Question: Can you provide the account number mentioned in the document?
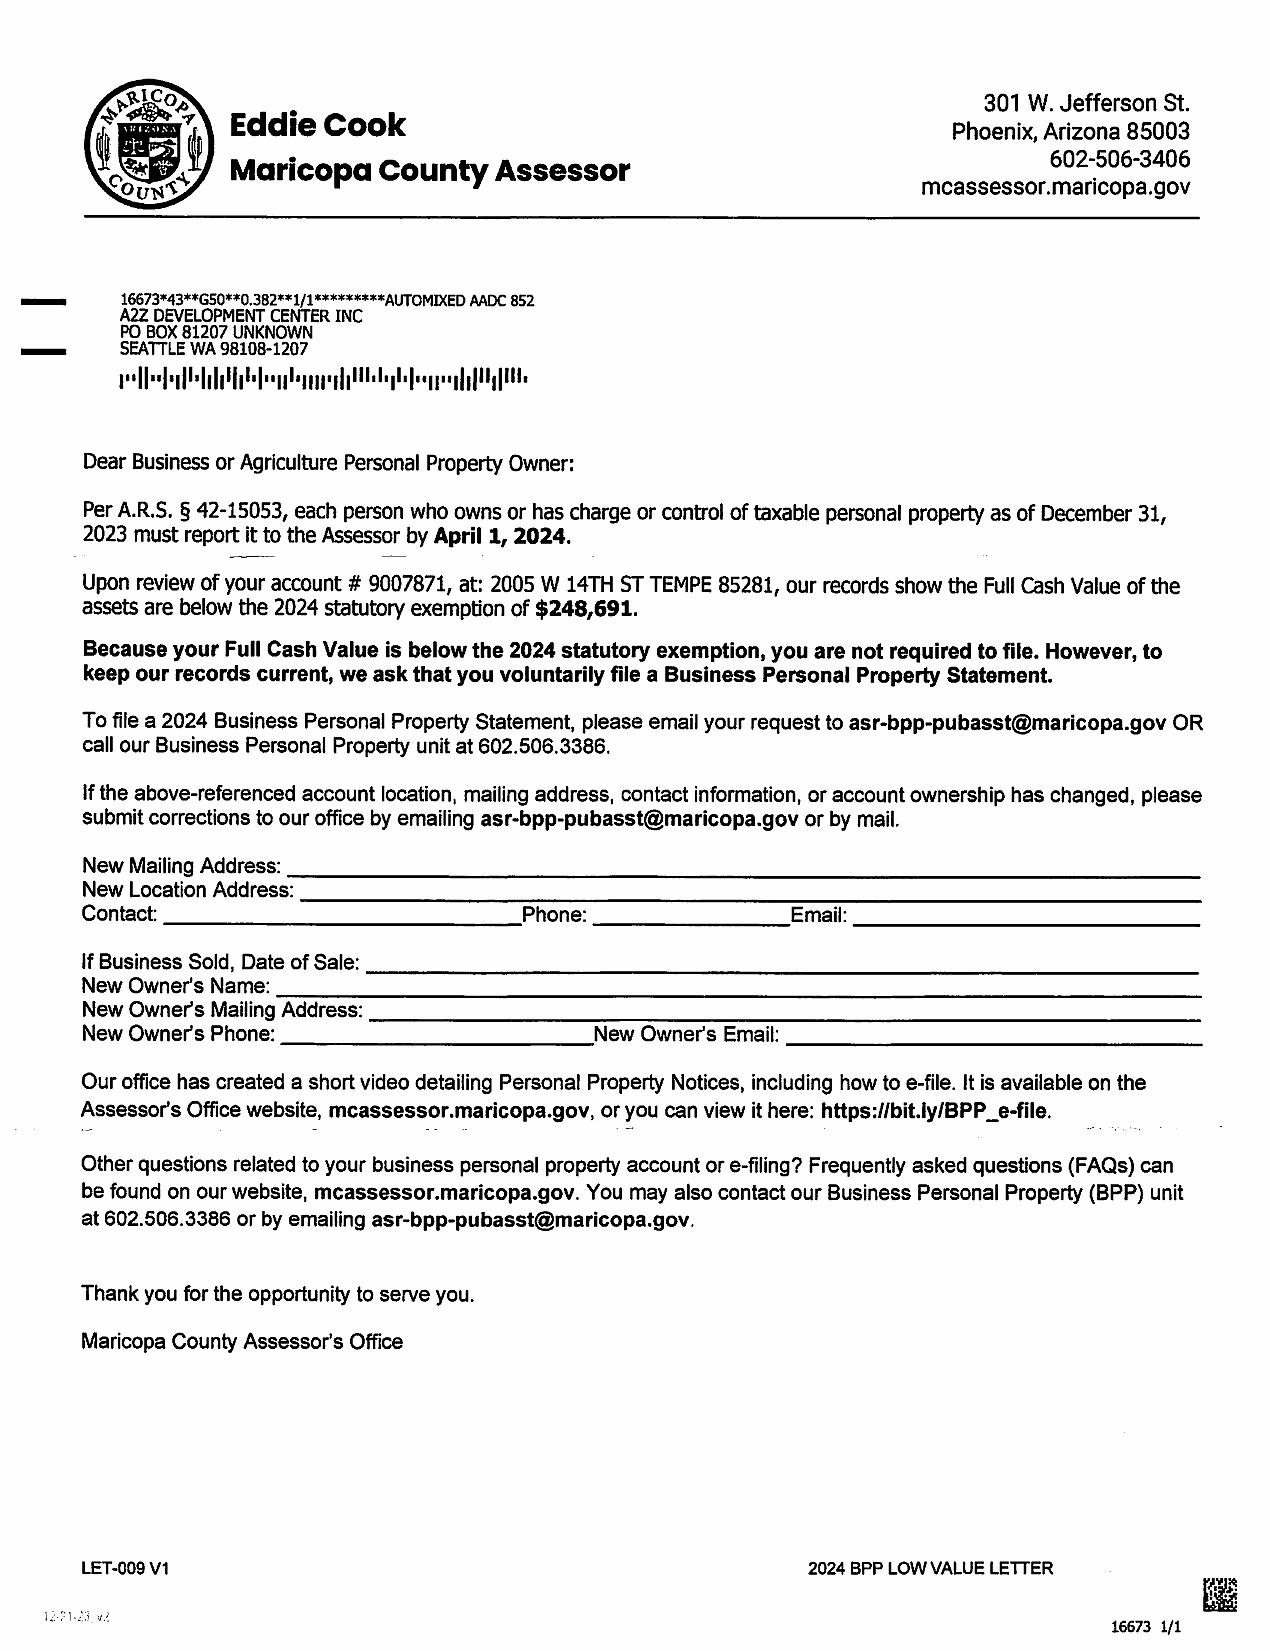
Answer: "9007871"